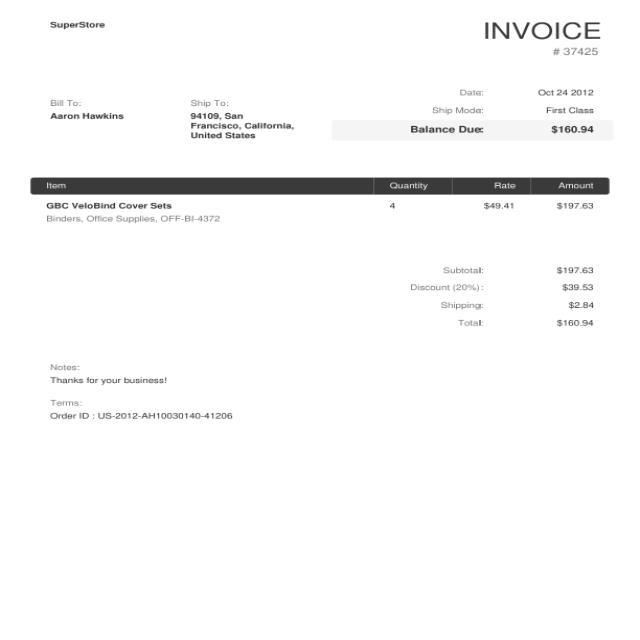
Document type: Invoice